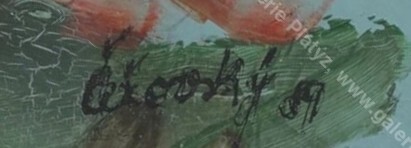
Signature of: vladimír čeřovský